Question: What is the appraised value of the property as recorded in the document?
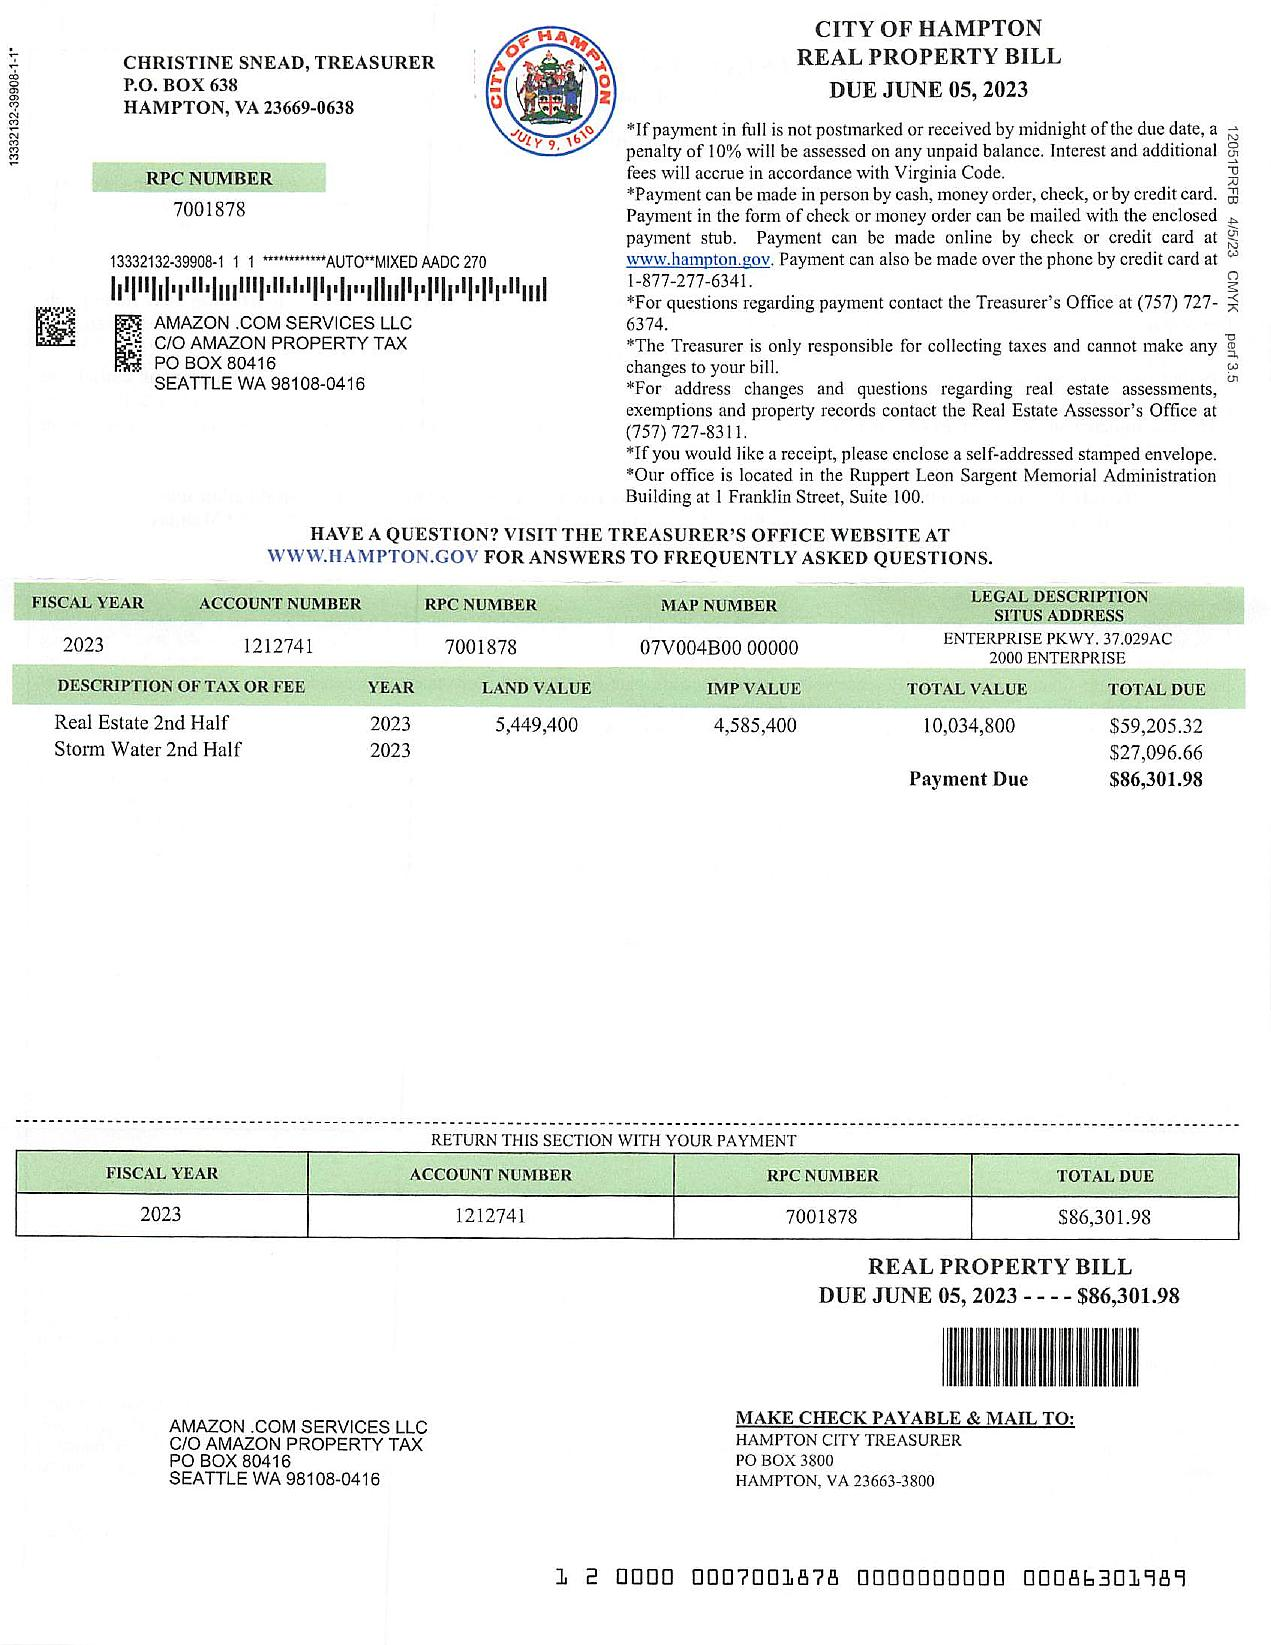
Answer: "10,034,800"